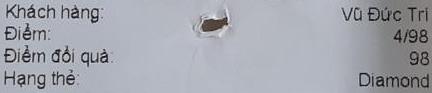
Khách hàng: Vũ Đức Trí
Điểm: 4/98
Điểm đổi quà: 98
Hạng thẻ: Diamond